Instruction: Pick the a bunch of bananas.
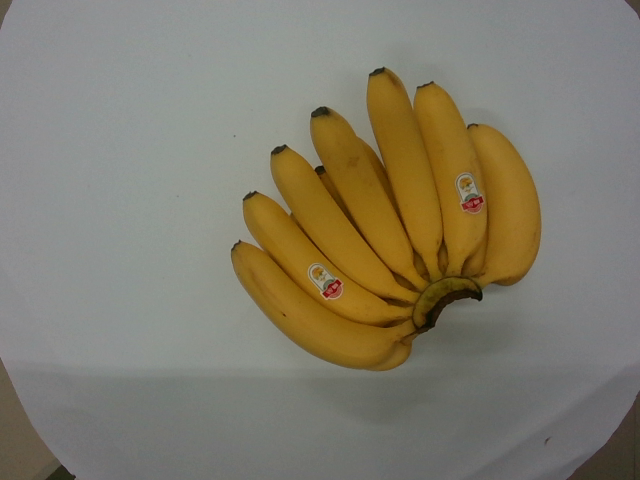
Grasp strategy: vertical